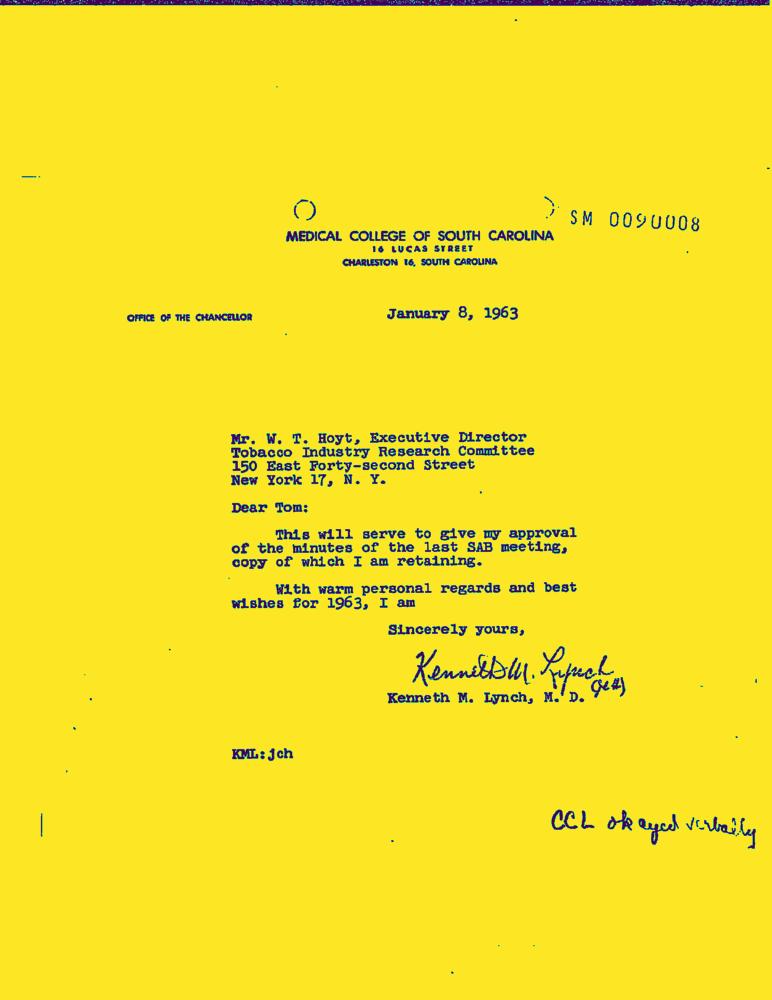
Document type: Letter-Doc